Question: Explain the disease:
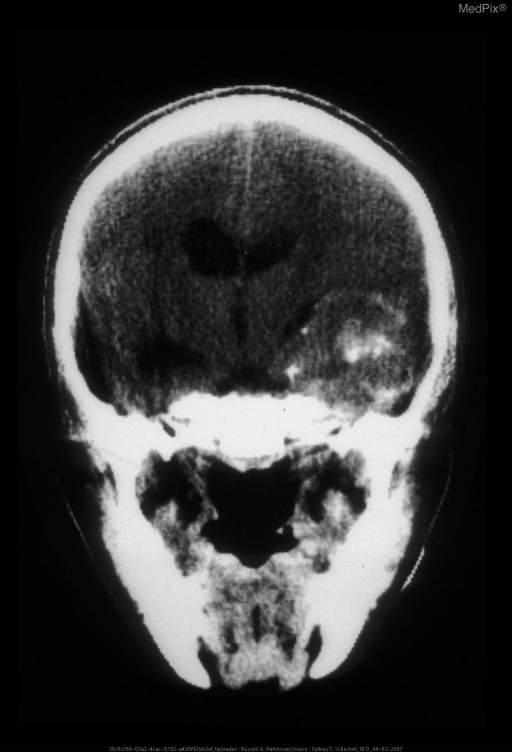
Answer: The disease is discussed as: Ganglioglioma